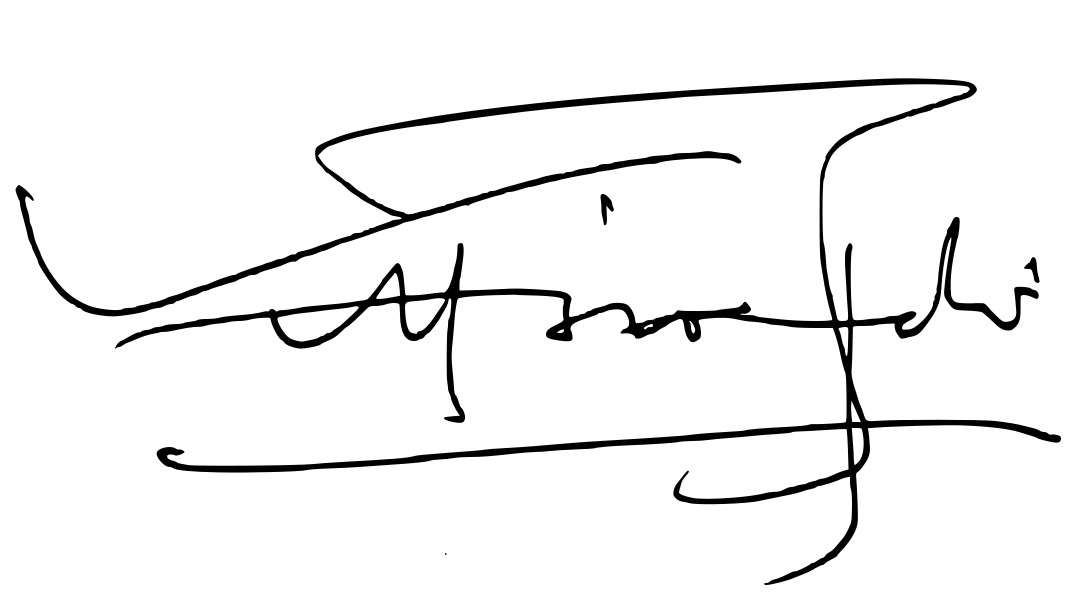
Signature of: vittorio sgarbi